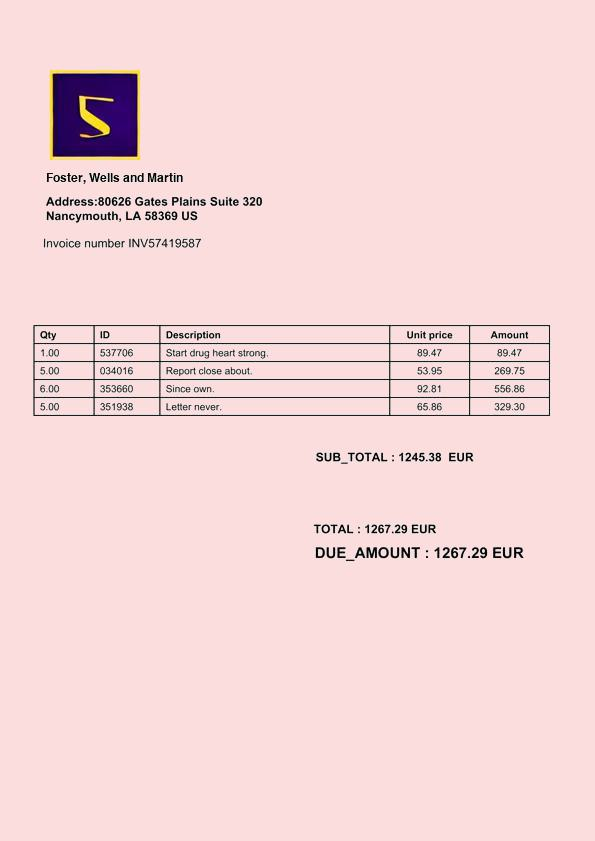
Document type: Invoice